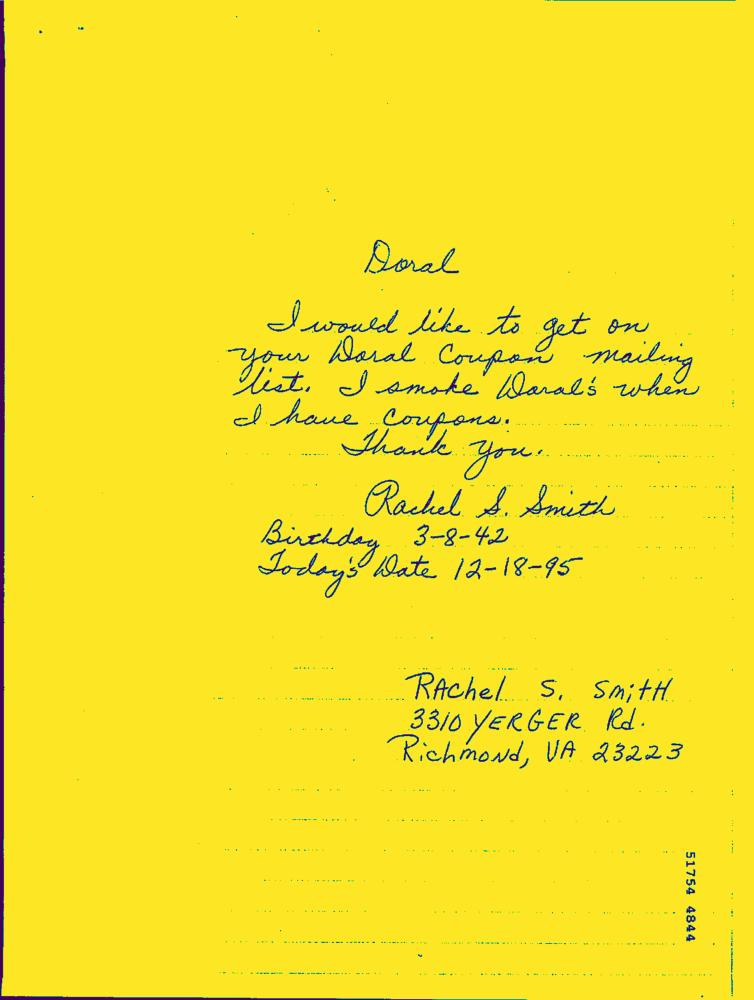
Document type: Hand-Written